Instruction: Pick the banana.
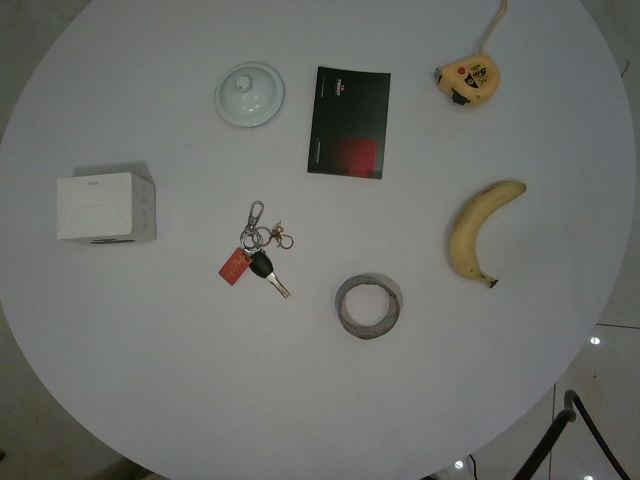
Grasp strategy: vertical